Question: What is the potential diagnosis?
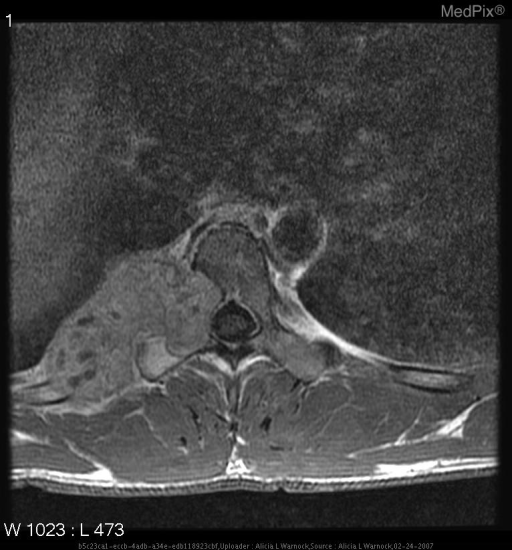
Answer: The possible diagnosis includes » Benign Primary Bone Tumors
•  fibrous dysplasia
•  chondroblastoma
•  chondromyxoid fibroma
•  osteochondroma
•  giant cell tumor
•  enchondroma

» Malignant Primary Bone Tumors
•  chondrosarcoma
•  osteoblastoma, aggressive variant
•  osteosarcoma

» Other
•  aneurysmal bone cyst
•  neurogenic tumors.